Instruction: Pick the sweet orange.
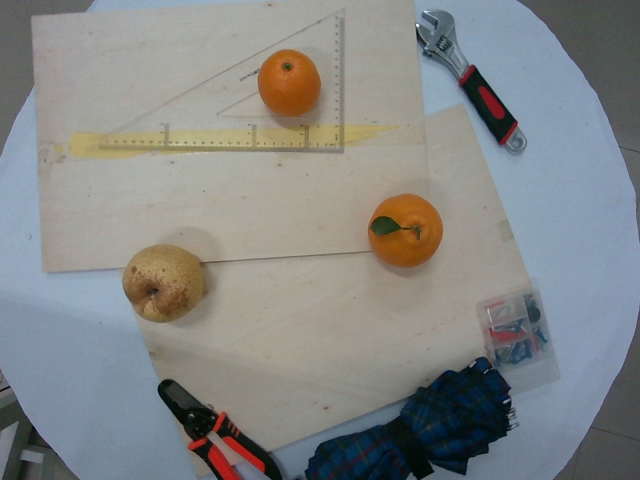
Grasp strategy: vertical